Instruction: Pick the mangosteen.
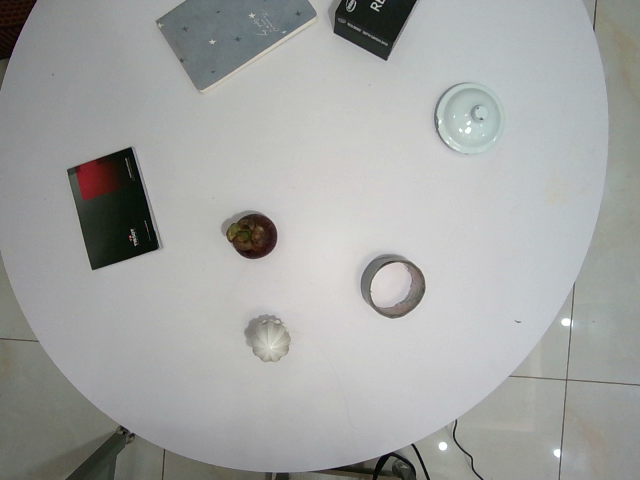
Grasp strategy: vertical